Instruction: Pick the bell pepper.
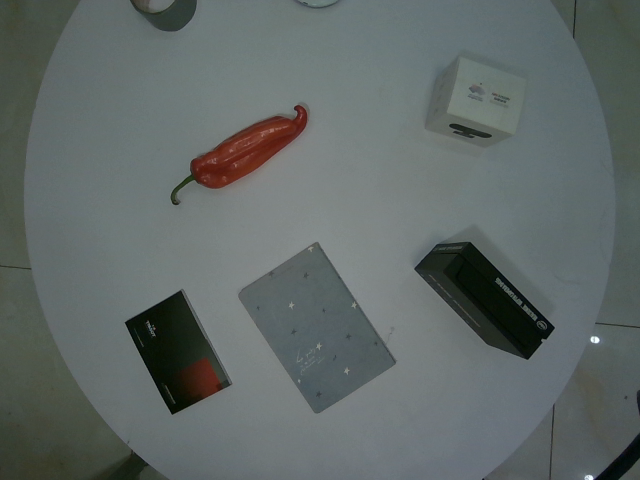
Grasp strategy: vertical